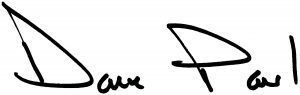
Signature of: dave paul